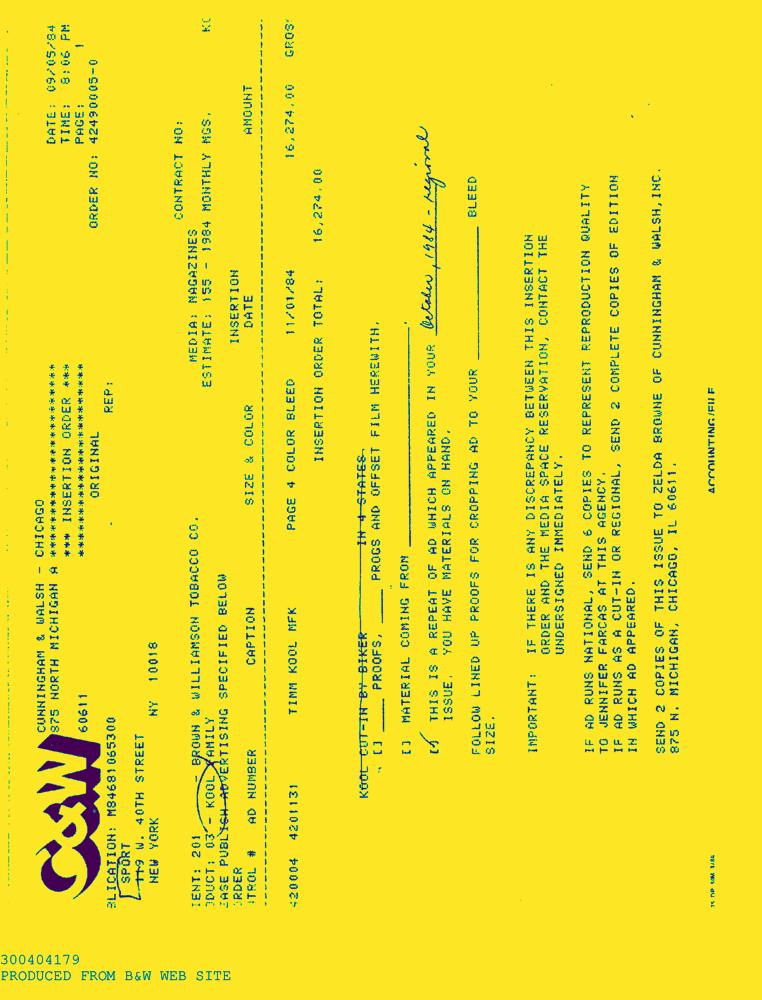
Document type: AD